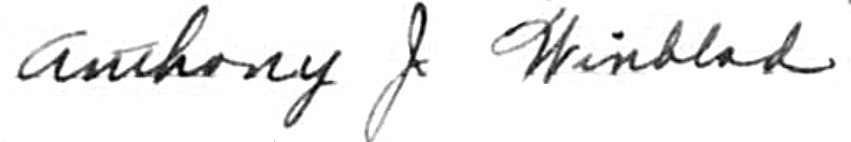
Signature of: anton julius winblad ii